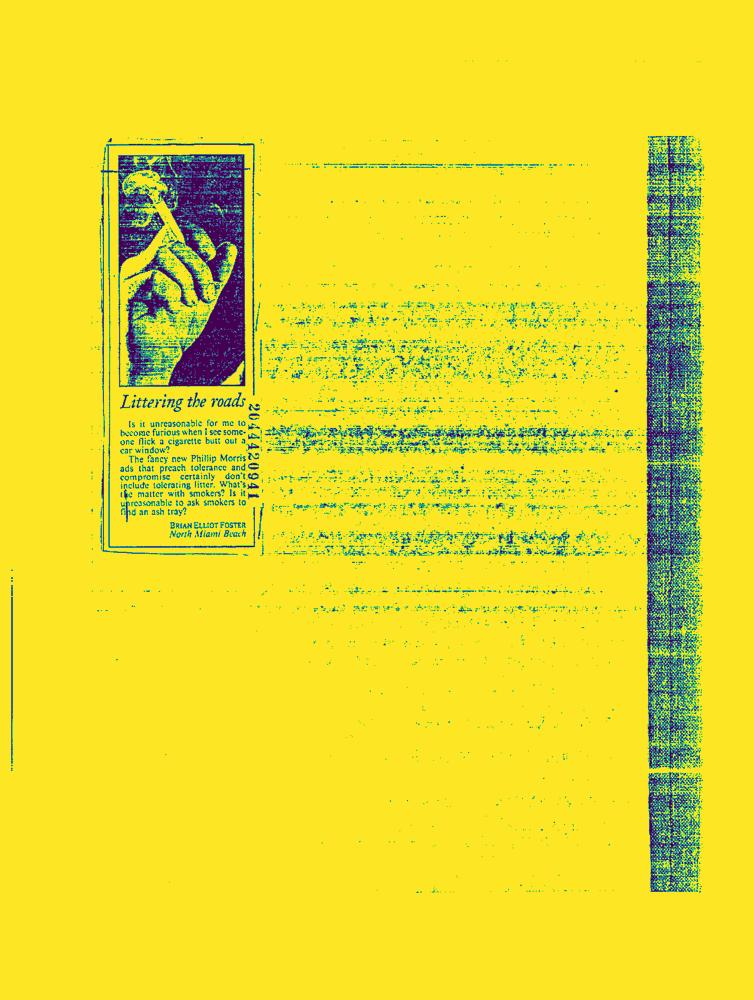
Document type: News-Article